Question: What is the date of the hearing as scheduled in the document?
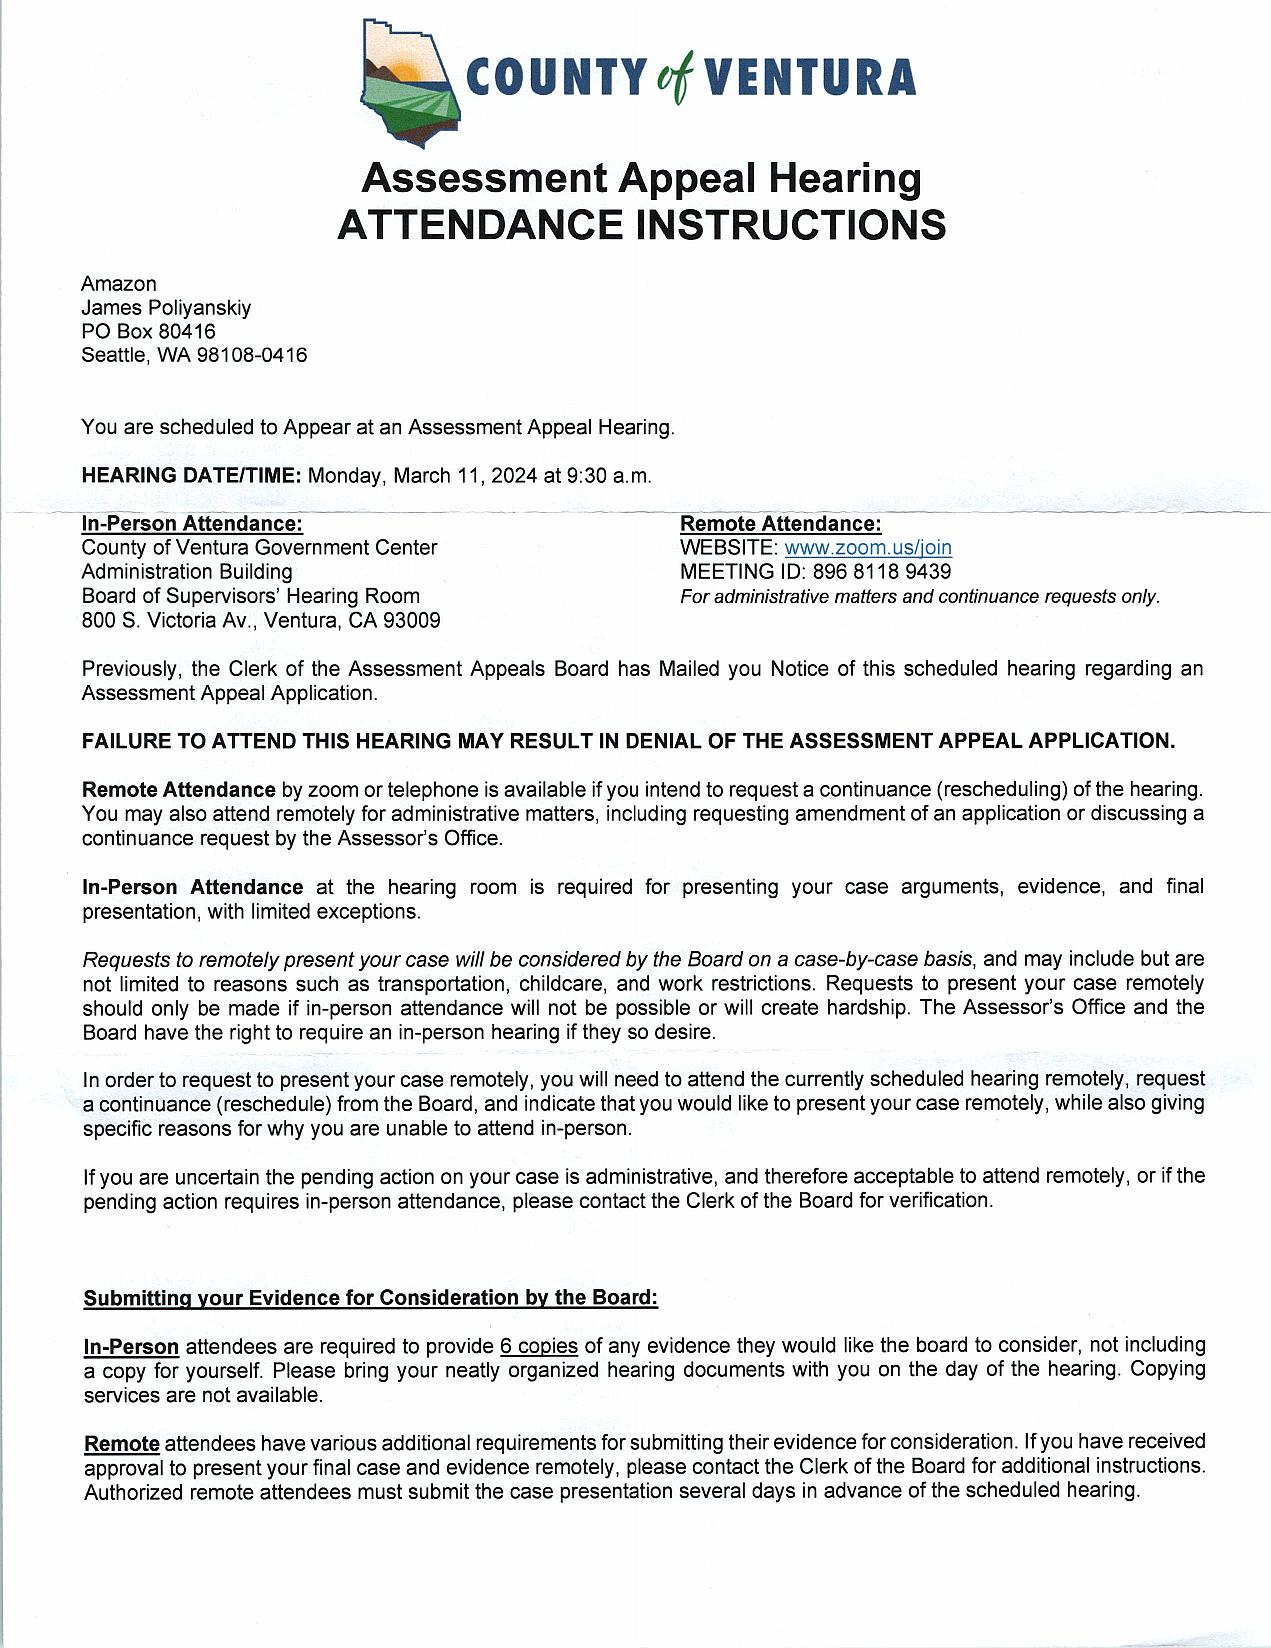
Answer: "Monday, March 11, 2024 at 9:30 a.m."